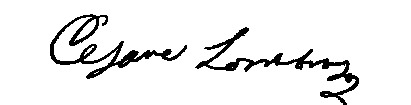
Signature of: cesare lombroso